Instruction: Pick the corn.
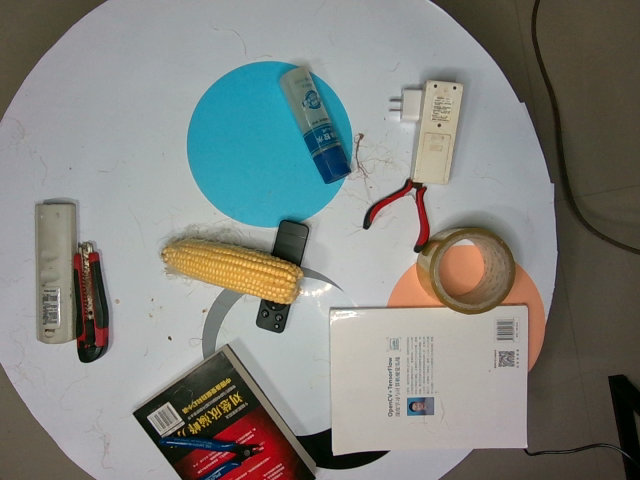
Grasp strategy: vertical